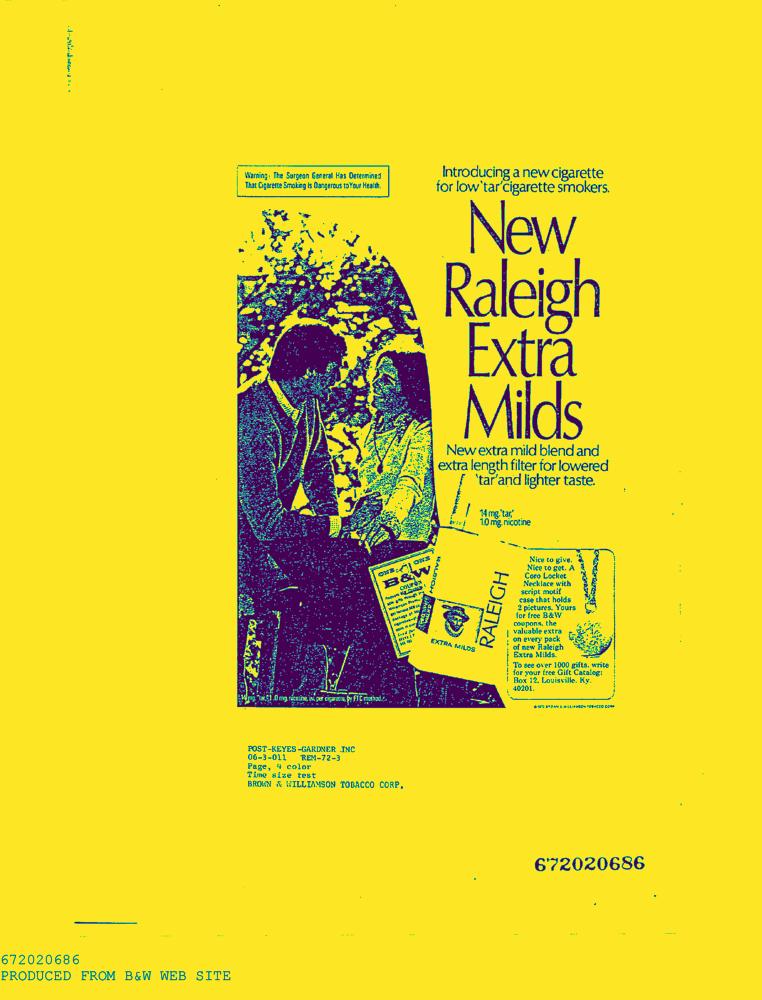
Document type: AD